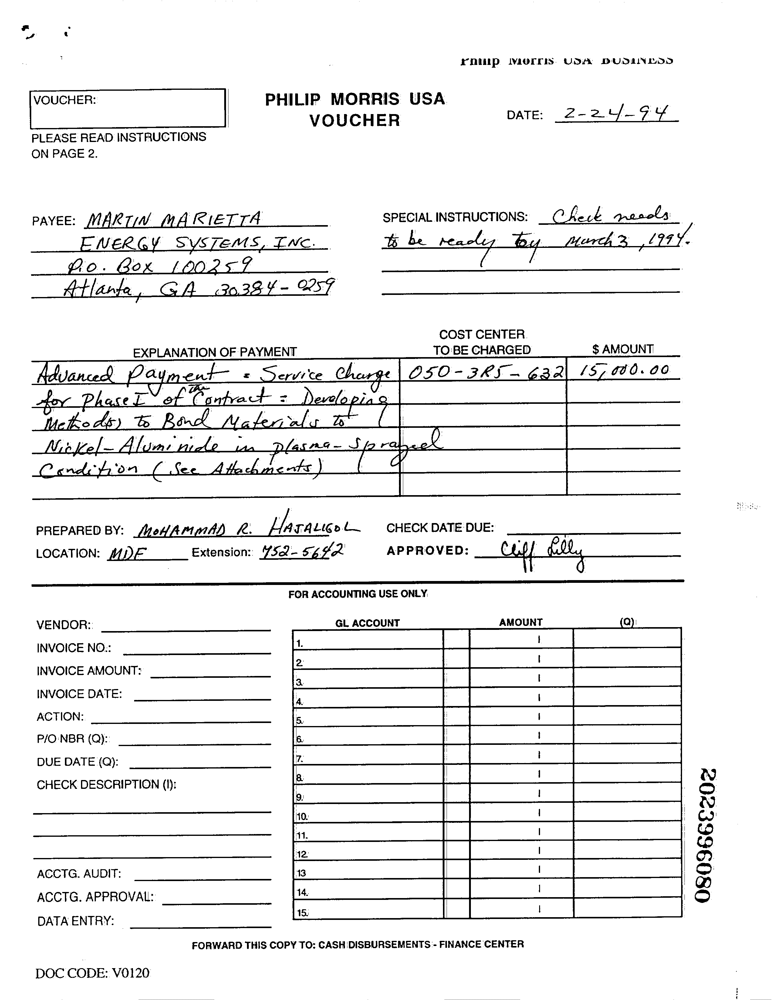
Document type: Invoice